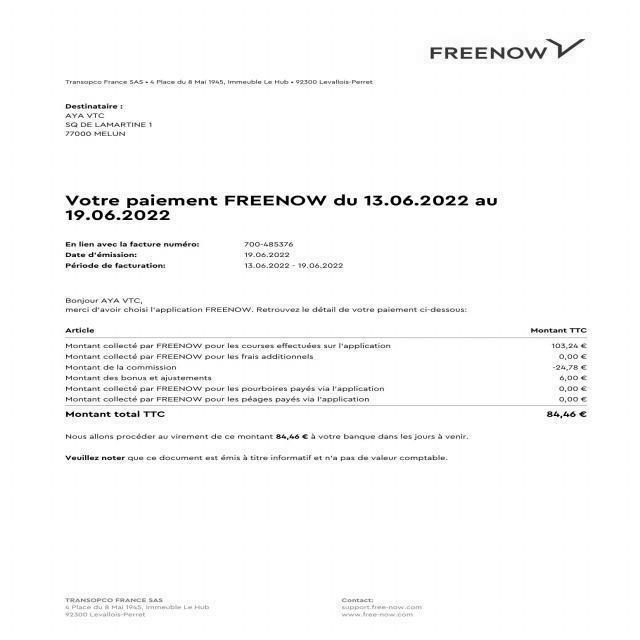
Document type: Invoice